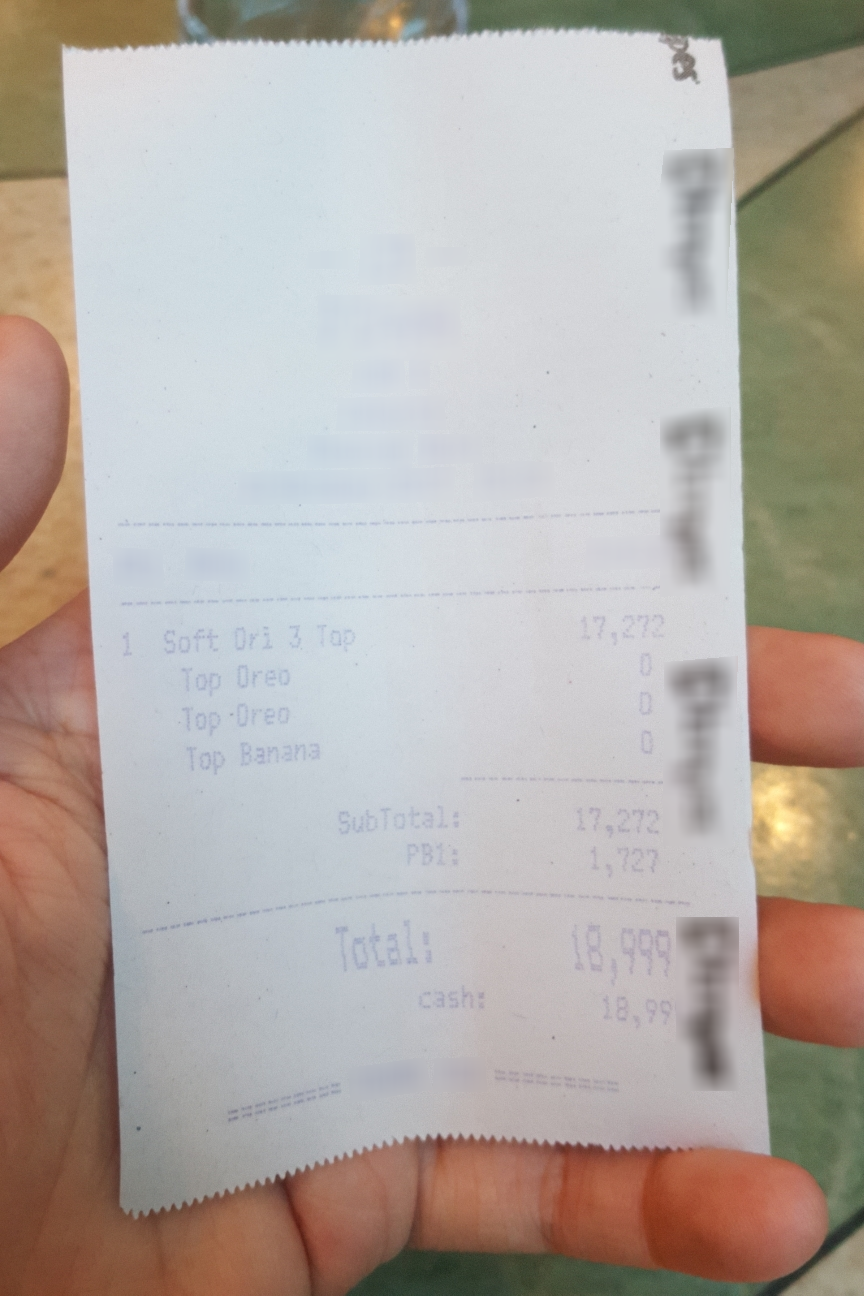
Number of items: 5
Subtotal: 17,272
Tax: 1,727
Total: 18,999
OCR text regions:
text: 1
text: Soft
text: Ori
text: 3
text: Top
text: 17,272
text: Top
text: Oreo
text: 0
text: Top
text: Oreo
text: 0
text: Top
text: Banana
text: 0
text: SubTotal:
text: 17,272
text: PB1:
text: 1,727
text: Total:
text: 18,999
text: cash:
text: 18,999